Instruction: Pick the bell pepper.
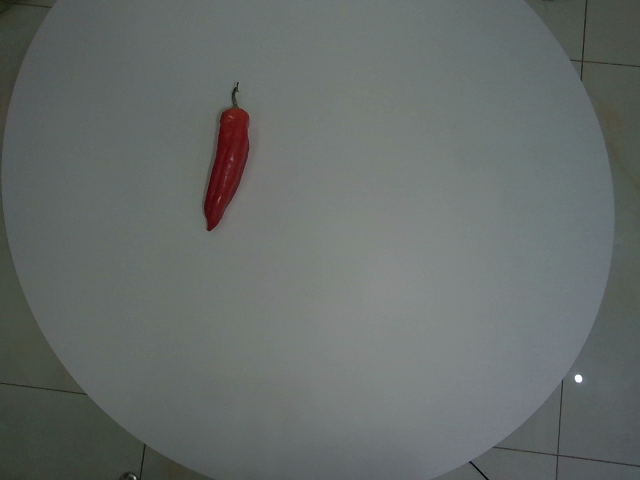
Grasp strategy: vertical